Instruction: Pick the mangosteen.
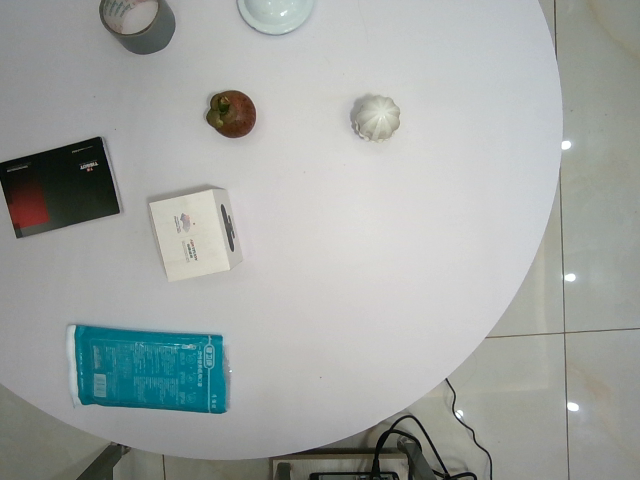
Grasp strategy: vertical